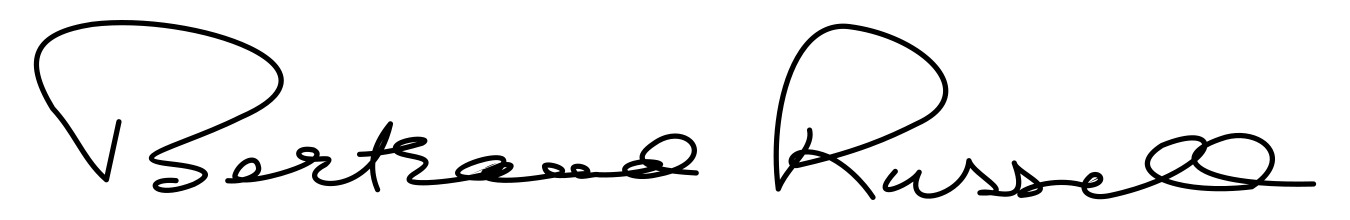
Signature of: bertrand russell